Question: What jurisdiction, city, or county is the document associated with?
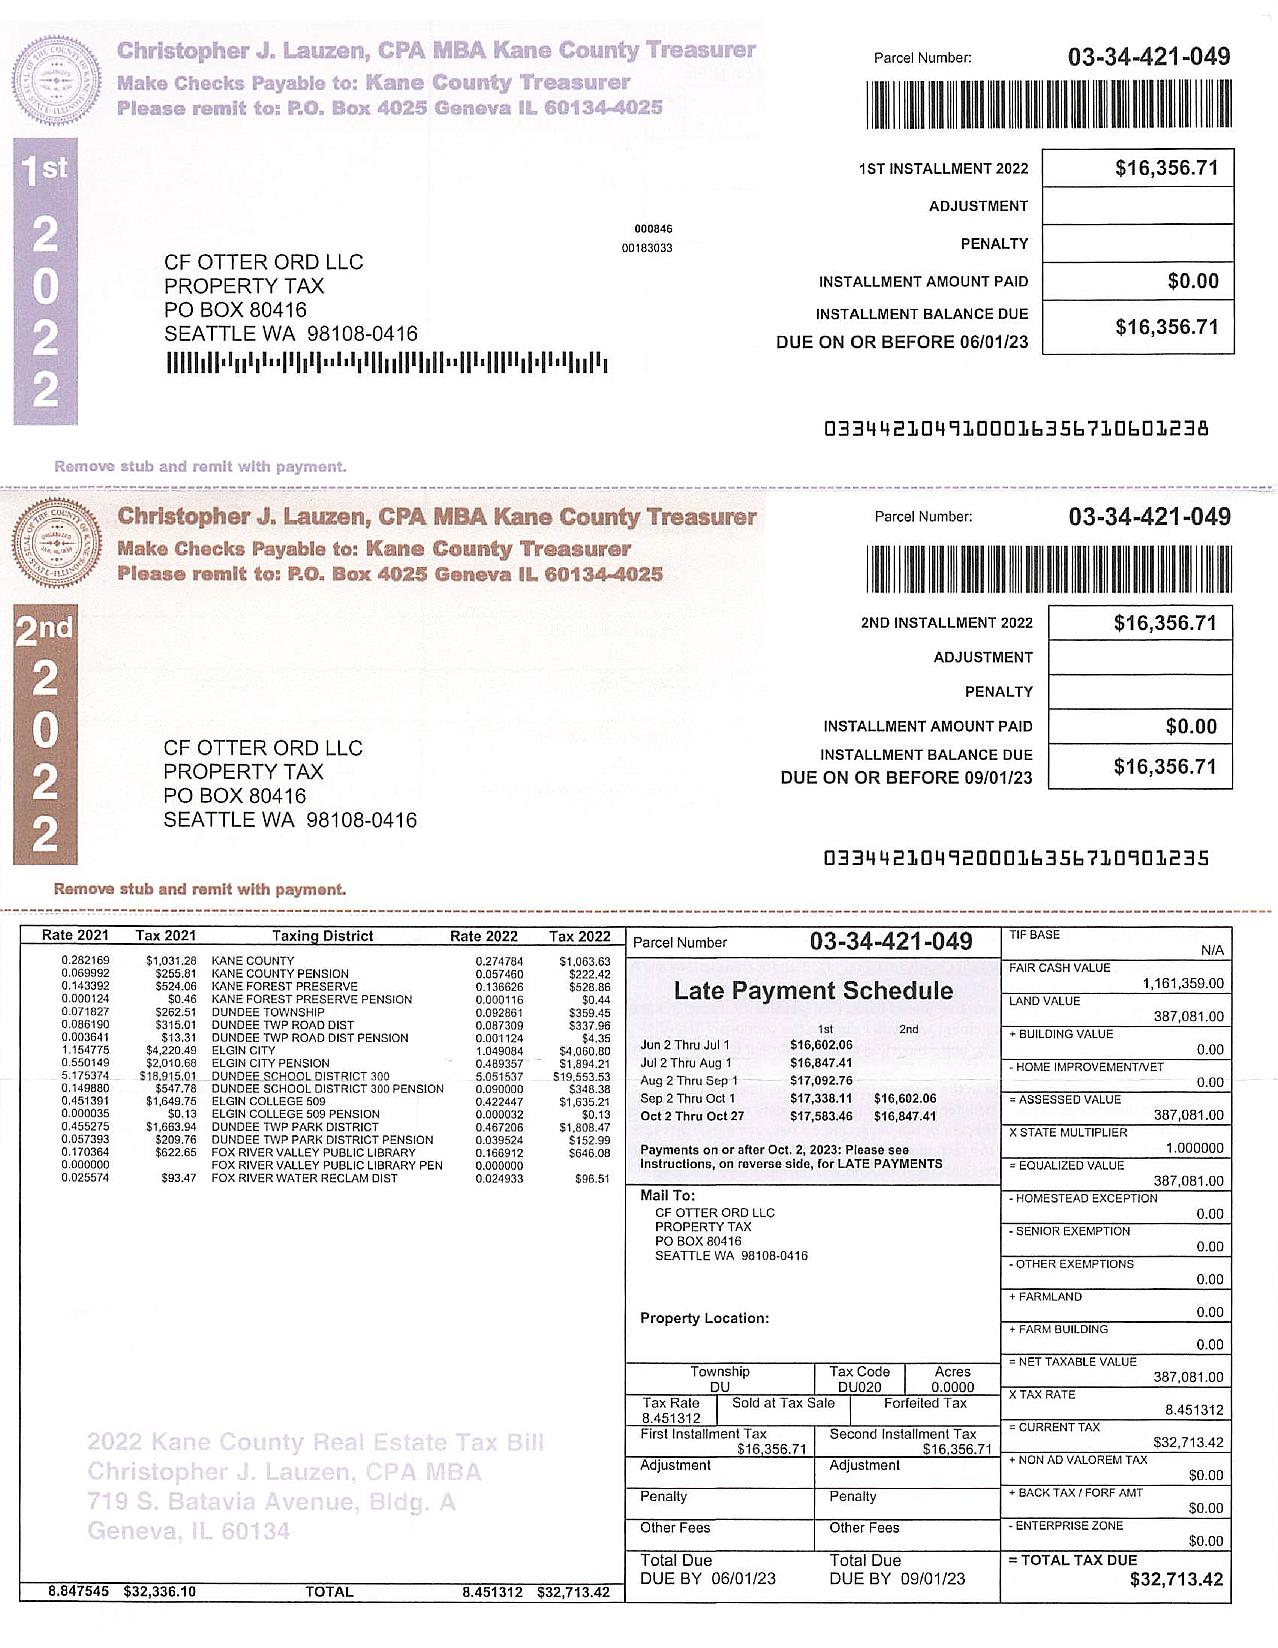
Answer: "Kane County"